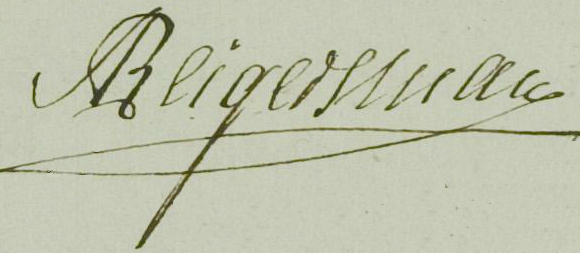
Signature of: andreas reigersman